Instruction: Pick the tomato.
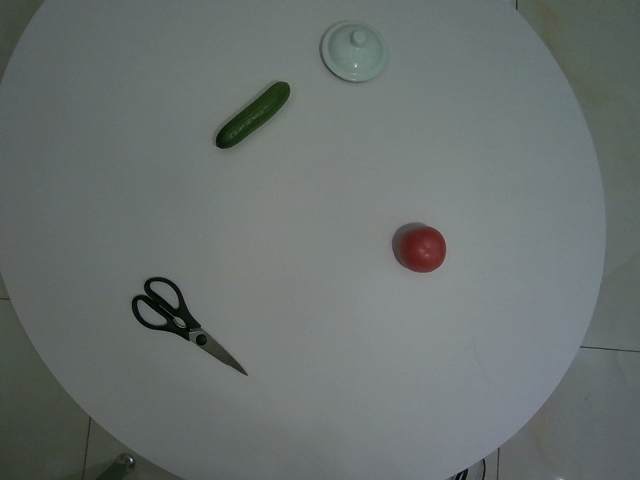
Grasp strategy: vertical